Question: What might the diagnosis be?
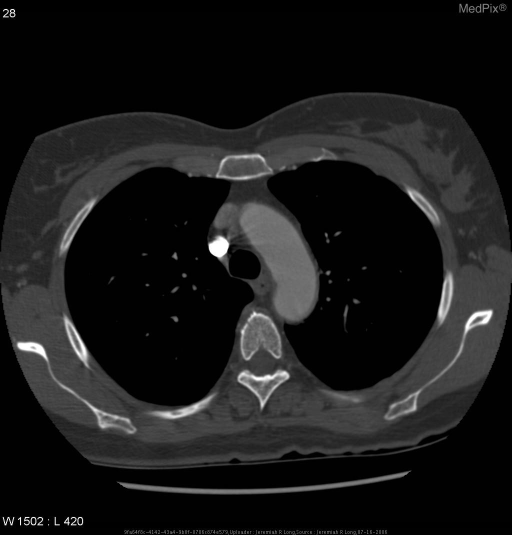
Answer: The possible diagnosis includes Aberrant right subclavian artery.